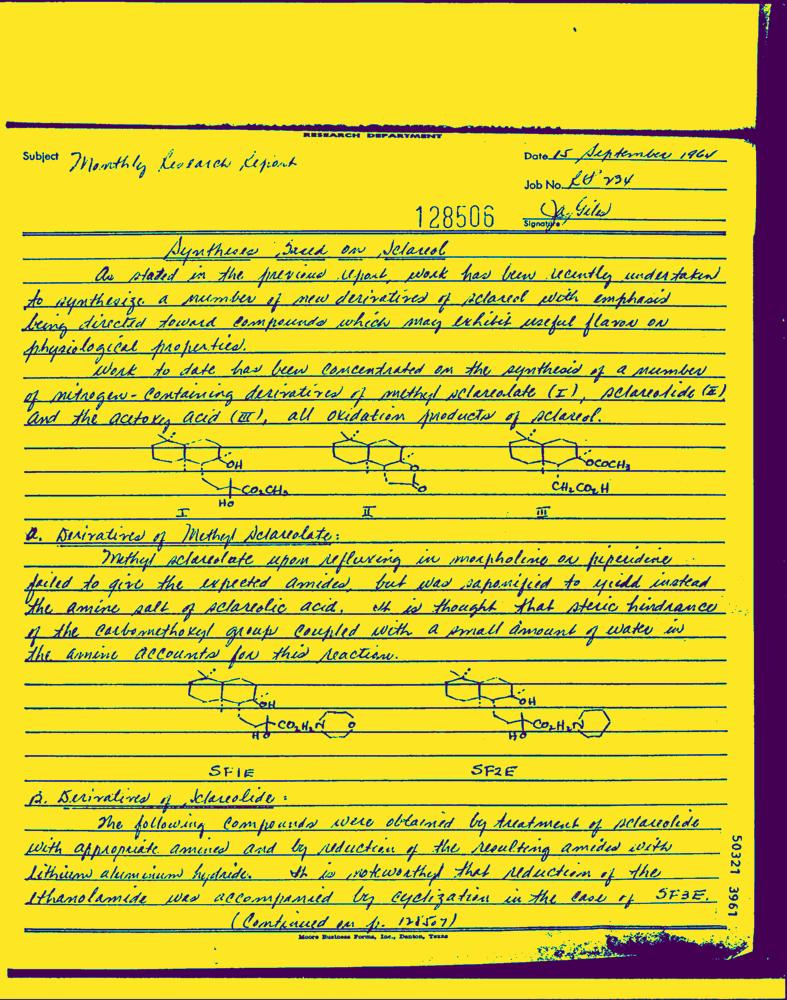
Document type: Hand-Written